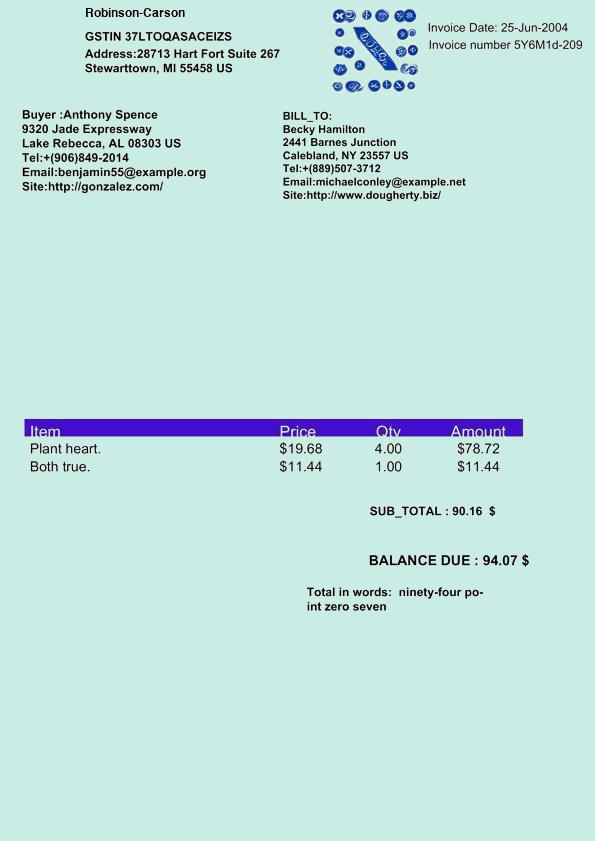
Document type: Invoice